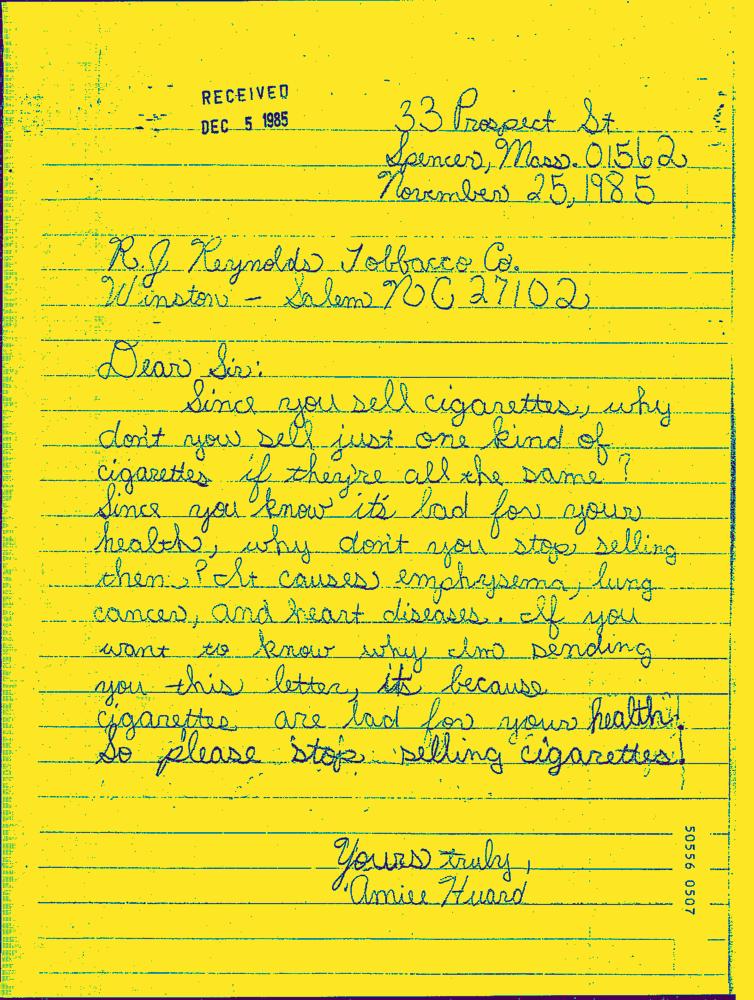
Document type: Hand-Written